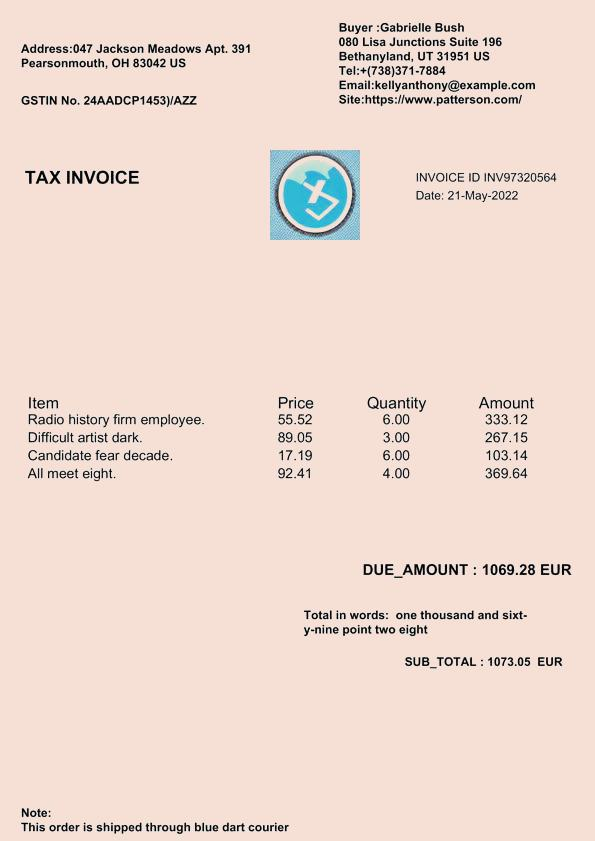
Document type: Invoice